Question: What do the imaging results show?
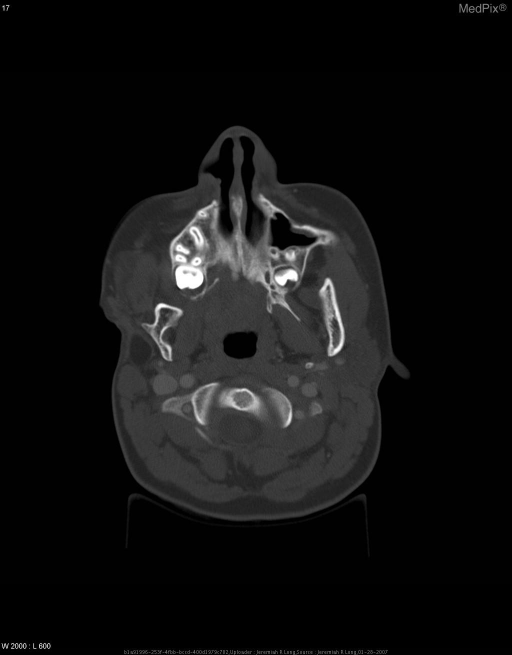
Answer: The imaging shows Contrast enhanced axial CT images of the neck demonstrate agenesis of the right pinna, external auditory canal and middle ear.  The right inner ear appears intact with slight increased sclerosis about its osseous components.  The right mastoid air cells are essentially absent.

The right zygomatic arch is hypoplastic and the right mandibular ramus and condyle are markedly hypoplastic and malformed.

The right mandible does not articulate at the TMJ.  The globes appear symmetric bilaterally. Contrast enhanced axial CT images of the neck demonstrate agenesis of the right pinna, external auditory canal and middle ear.  The right inner ear appears intact with slight increased sclerosis about its osseous components.  The right mastoid air cells are essentially absent.

The right zygomatic arch is hypoplastic and the right mandibular ramus and condyle are markedly hypoplastic and malformed.  The right mandible does not articulate at the TMJ.  The globes appear symmetric bilaterally..